Question: What might the diagnosis be?
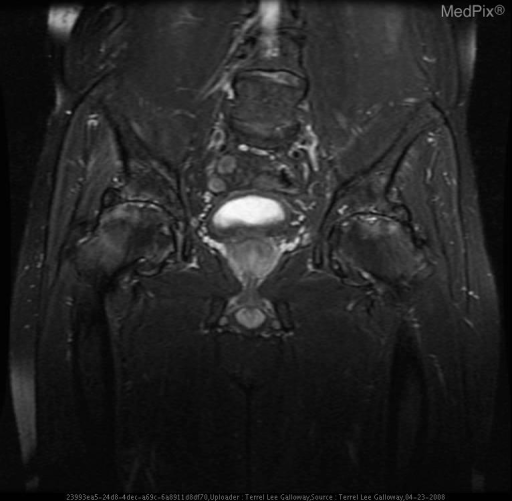
Answer: The possible diagnosis includes Secondary Osteoarthritis from avascular necrosis
Primary Osteoarthritis.